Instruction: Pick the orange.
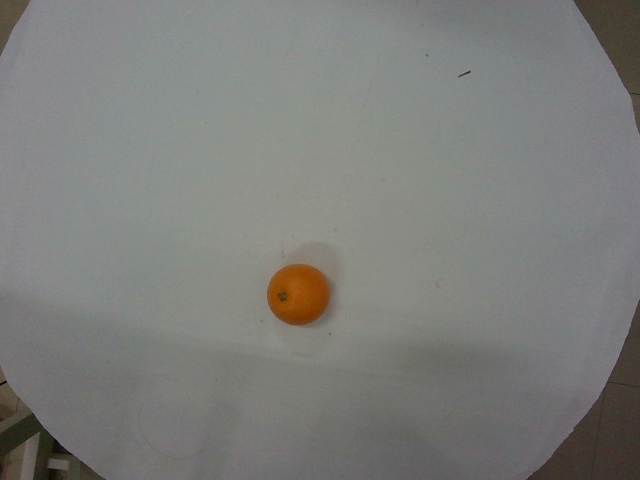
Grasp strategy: vertical